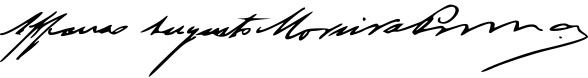
Signature of: afonso pena